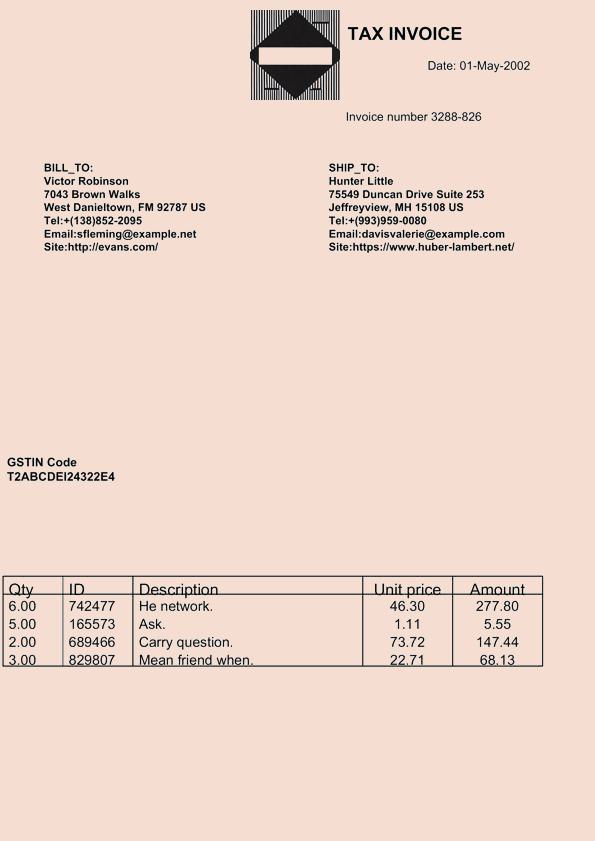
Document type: Invoice